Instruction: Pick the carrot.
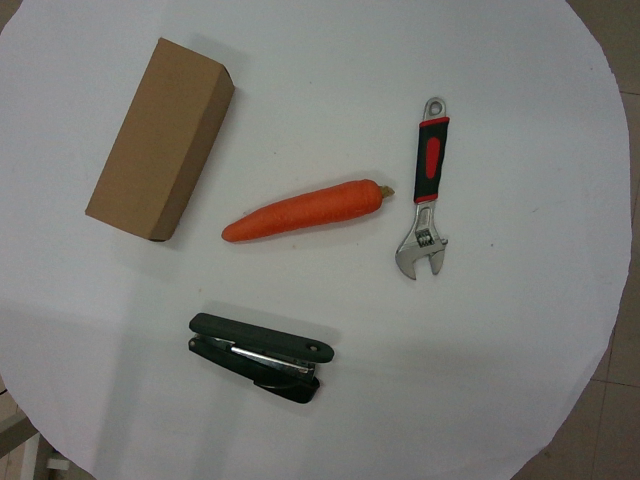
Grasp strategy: vertical